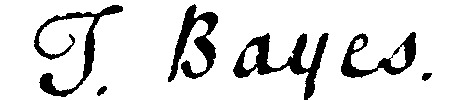
Signature of: thomas bayes